Question: Explain the disease:
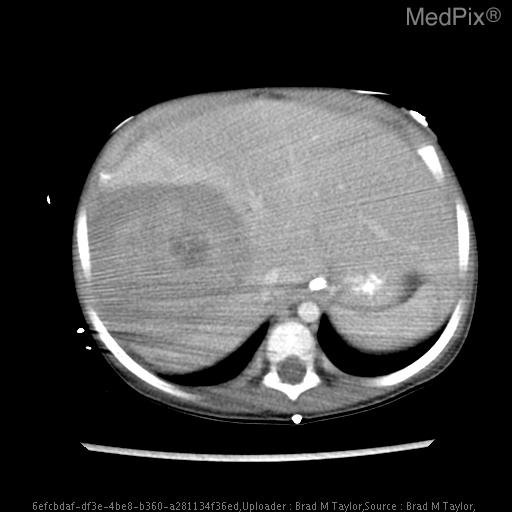
Answer: The disease is discussed as: Wilms tumor (nephroblastoma) is the most common renal malignancy in children and the 4th most common pediatric malignancy in the U.S.  Diagnosis is usually between 2 and 5 years of age with a peak at around 3 years.  5 to 10 percent involve both kidneys with a median onset about 10 months earlier than unilateral involvement.

Wilms tumor most commonly presents as an asymptomatic abdominal mass but may present with abdominal pain, particularly if there is intratumoral hemorrhage.

Imaging considerations when evaluating suspected Wilms tumor:
- Usually appears as large well-defined mass on CT or MRI
- Tumors commonly appear solid, however, larger lesions may have areas of heterogeneity or cystic components due to previous hemorrhage or necrosis
- Tumor arises from the Kidney producing classic “claw sign” with renal parenchyma surrounding a portion of the more hypodense mass.
- Tends to have spherical growth displacing vessels
- It is also important to document and evaluate for the following features:
o Lymph node involvement
o Lung metastases
o Contralateral kidney involvement
o Renal vein and IVC involvement
o Path ureters in relation to mass if visualized
o Other anomalies, i.e. gonadal, they may raise suspicion of a syndrome.  See below.

An increase risk of Wilms tumor has been associated with several syndromes.  Although syndrome association accounts for less than 10 percent of tumors, syndrome possibility should be considered when evaluating for Wilms.  Syndromes include:

1.  WAGR syndrome (wilms, aniridia, genital anomalies, mental retardation).
- 33% chance in developing Wilms tumor.
- Studies on WAGR patients led to identification of first Wilms tumor associated gene (WT1). Tumors manifestation is thought to follow the “ Two hit” theory with the syndrome producing the first hit.
2.  Denys-Drash syndrome (gonadal dysgenesis, gonadoblastoma, early onset renal failure).
- 90% develop Wilms tumor.
- Bi-allelic inactivation of WT1.
3.  Beckwith-Wiedemann syndrome (organomegaly, macroglossia, hemihypertorphy, adrenal cytomegaly)
- 5% chance of developing Wilms tumor
- Thought to involve second locus (WT2).

The primary differential in evaluating a possible Wilms tumor is to distinguish it from a neuroblastoma (the most common extracranial solid tumor of childhood). Specifically, by determining if the mass arises from the kidney and therefore most likely a Wilms tumor or whether it arises from the suprarenal region and more likely a neuroblastoma. The table below outlines differentiating features between the two.  Tissue pathology, however, is usually obtained to definitively distinguish between the two and rule out more rare renal pathology in this age group such as renal cell carcinoma.

Feature	                Neuroblastoma	               Wilms Tumor
Age	               Most common <2yrs             Peak at 3 yrs
Growth                   Surrounds/engulfs               Grows like ball
                                vessels                                 displacing vessels
Relation to kidney	Inferiorly displaces             Arises from kidney
                                                                                "claw sign"
Lung metastasis	Uncommon	          More common (20%)
Vascular invasion	Does not occur	       Invasion of renal vein/IVC
                                                                        is common
Calcification	Common (85% on CT)	Less common (15%)
Adapted from Donnelly, 2008.

There are two predominate schools of thought in regards to staging and treatment of Wilms tumor.  The Nation Wilms Tumor Study Group (NWTSG) advocates for a surgery up-front approach allowing for a more accurate histologic and tumor extent assessment. The International Society of Pediatric Oncology (SIOP) advocates for chemotherapy first which reduces tumor volume and likely the possibility of tumor spillage during removal.  Both stratagies use their own somewhat complicated staging system but generally follow the more simplistic outline below.

I.	Confined to kidney
II.	Extension into perinephric spaces
III.	Lymphnode involvement
IV.	Mets to liver/lung
V.	Bilateral kidney involvement

It is important to note that due to the differences in surgical timing and variations in criteria a “stage to stage” comparison of the two staging systems is confounded. It is also important to note the histologic characteristics are felt to be a more powerful prognostic indicator for Wilms.

The prognosis for Wilms tumor is generally good with excellent results obtained with a combination of nephrectomy and chemotherapy in most cases. Survival rates are reported as high as 90% which includes tumors that have spread beyond the kidney.  Tumors with diffuse anaplasia have a less favorable outcome and reinforce the importance of correctly identifying the histologic pattern.